Question: By what date must an appeal be filed according to the document?
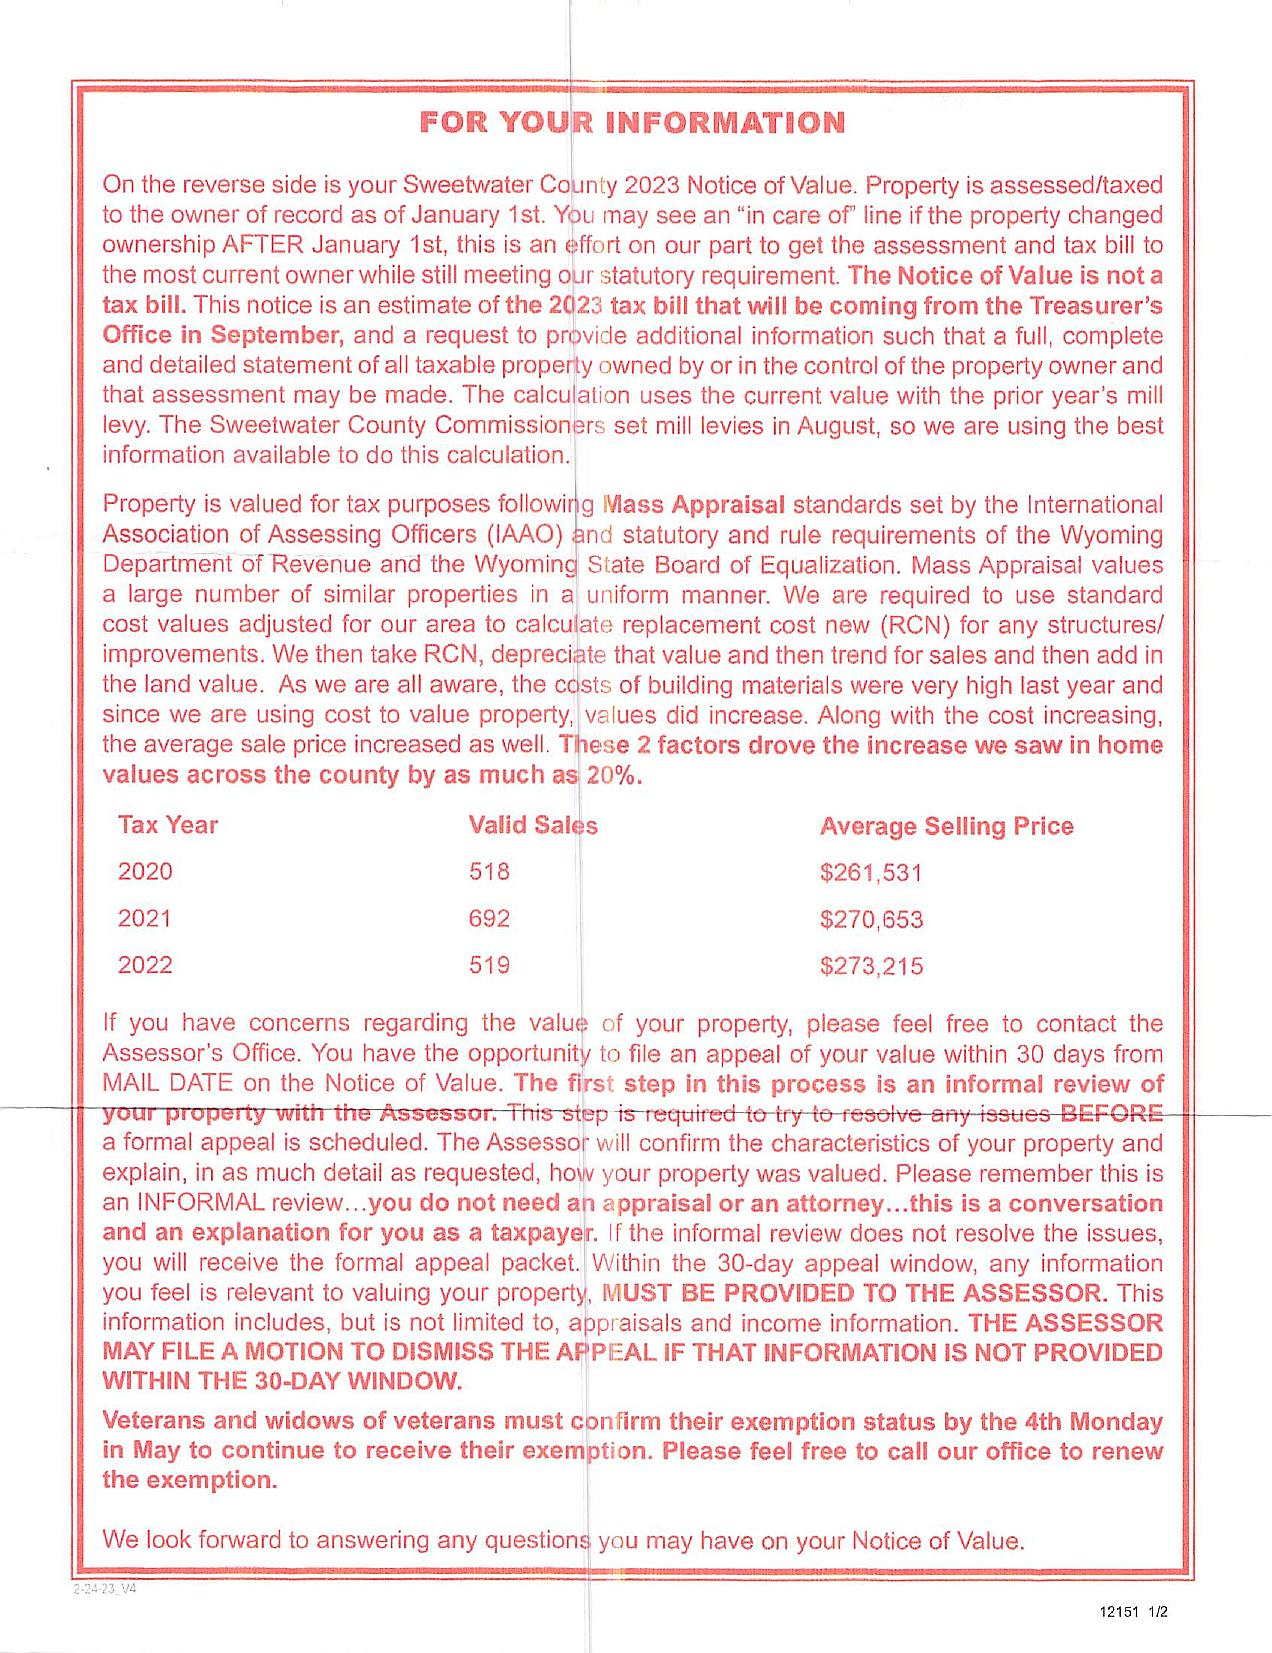
Answer: "within 30 days from MAIL DATE on the Notice of Value"